Question: What jurisdiction, city, or county is the document associated with?
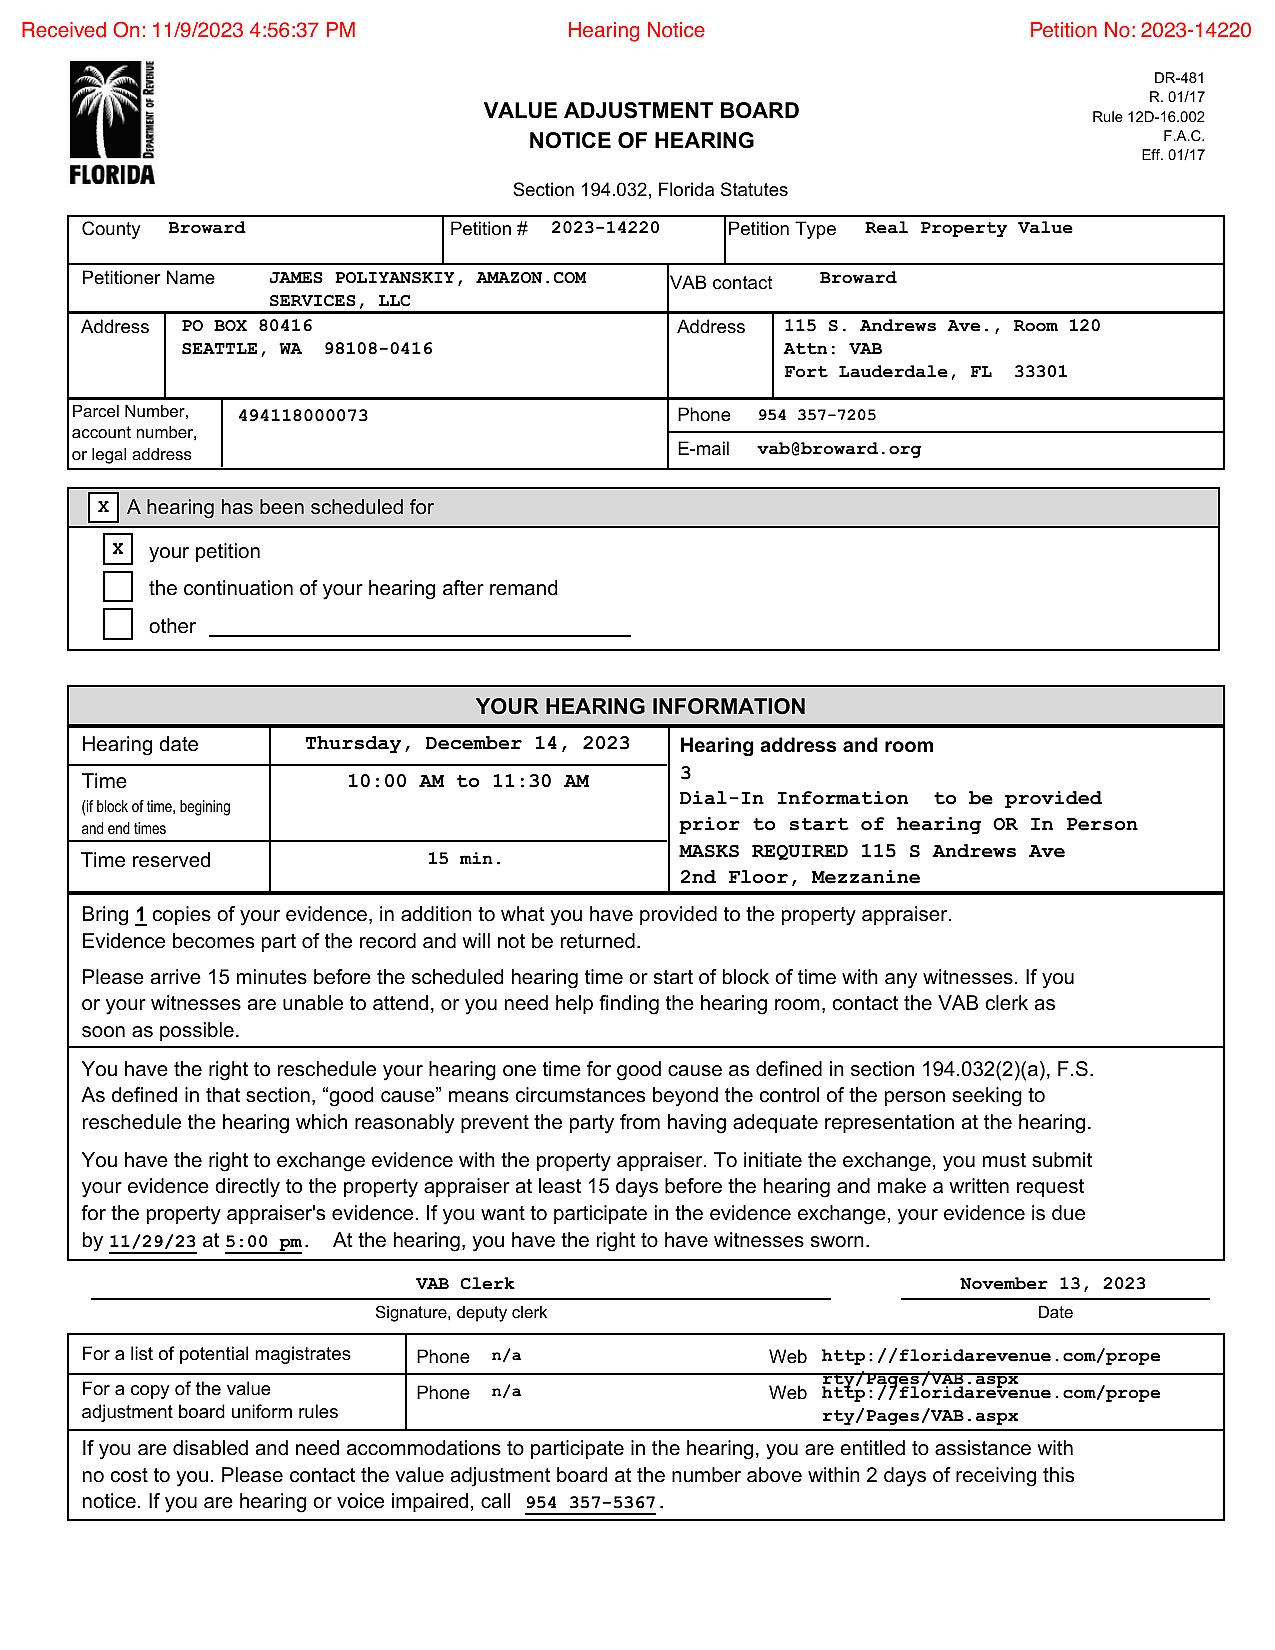
Answer: "Broward County"